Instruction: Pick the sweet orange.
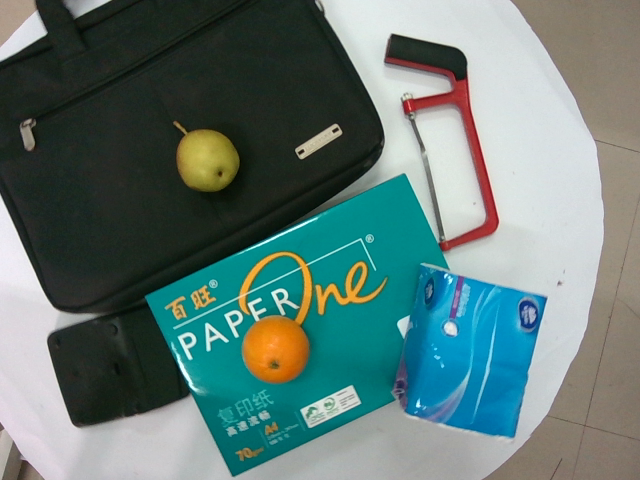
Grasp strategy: vertical